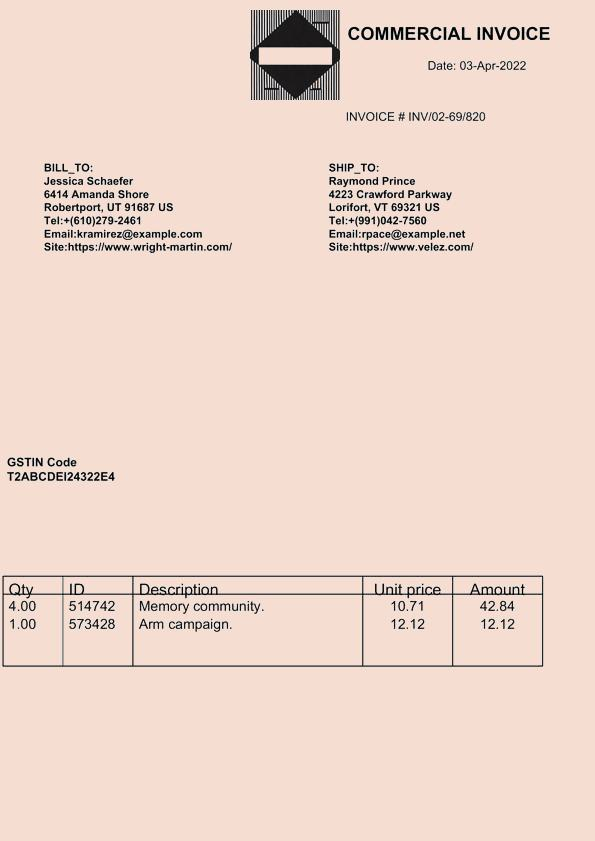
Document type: Invoice